Question: What jurisdiction, city, or county is the document associated with?
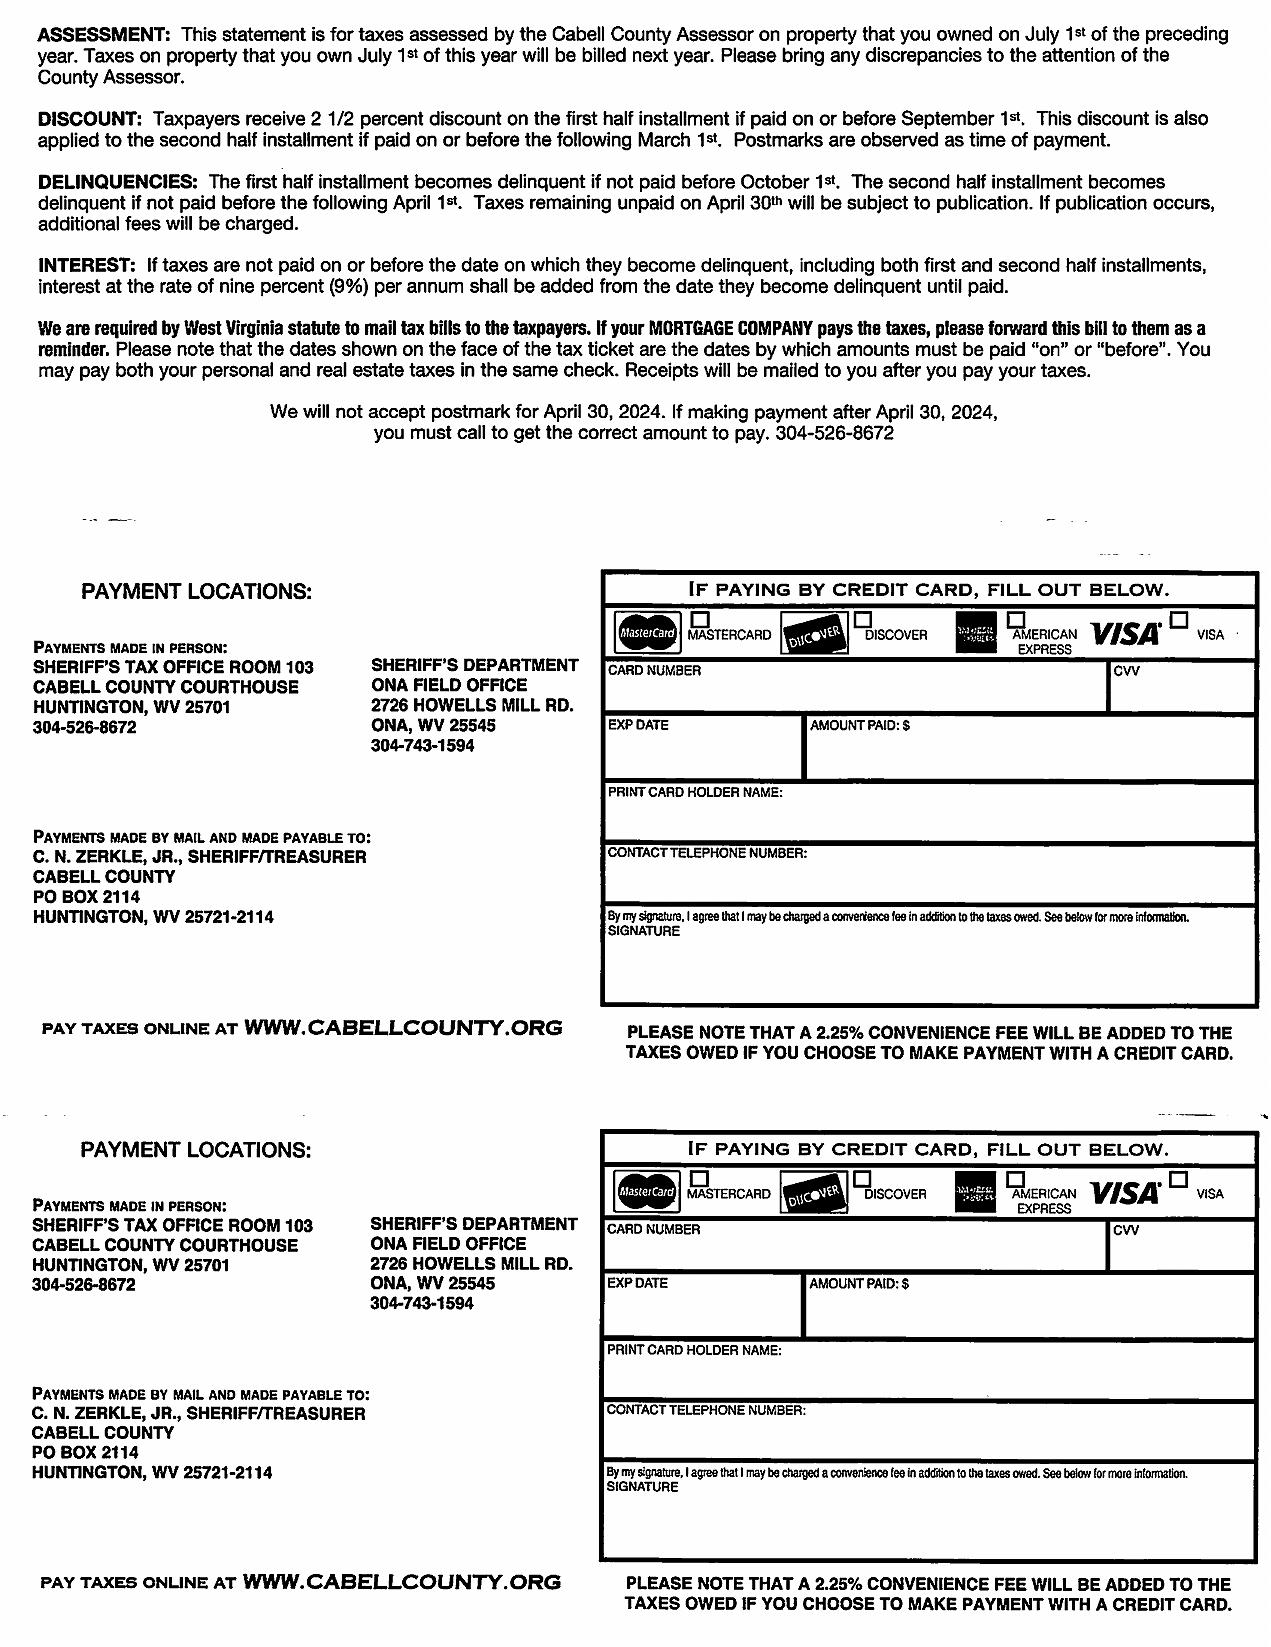
Answer: "Cabell County"